Question: Talk about the condition:
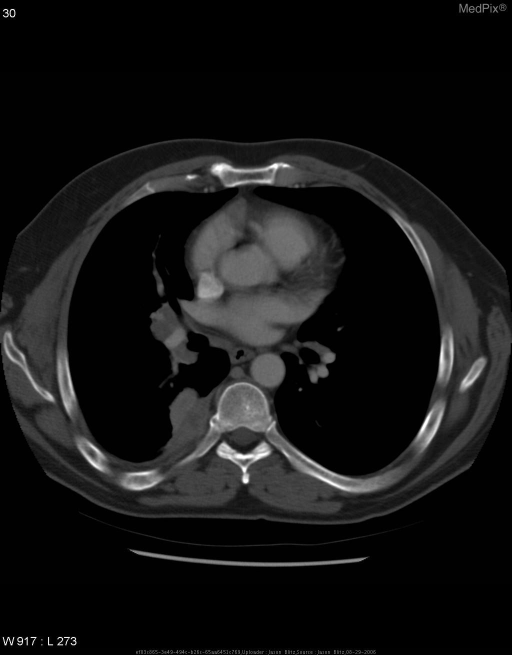
Answer: The disease is discussed as: Chief complaint:

47 y/o male presented in Nov 2005 with pain in right anterior thigh.  X-ray revealed a mass in the femur and adjacent soft tissue.  Partial surgical resection of mass revealed adenocarcinoma.  Subsequent PET scan indicated increased uptake at several locations in the right lung.

Patient had a history of pulmonary nodules dating to 2003/2004.  However a PET conducted in August of 2004 was negative except for minimal uptake in one pulmonary nodule.  Serial X-rays showed no changes in these nodules through mid 2005.

Patient was diagnosed with metastatic adenocarcinoma of the right lung and referred to oncology for radiation and chemotherapy.

PMX:
  •  Nephrolithiasis
  •  Hyperlipidemia

PSHX:
  •  Right neck lymph node resection (benign) at 22 yo
  •  Cholestectomy in 2004

SocHx:
  •  >1PPD for 20 years
  •  No ETOH

FMHX:
  •  Sister (smoker) died of lung cancer in 1979
  •  Sister (non-smoker) died of lunger cancer at 40 yo
  •  Sister (non-smoker) died of lung cancer at 62 yo
  •  Brother (smoker) diagnosed with head and neck cancer 2006

Meds:
  •  Percocet

Allergies:
  •  Aspirin - upset stomach

Chest and abdominal CT on 13 April 2006 revealed the following in comparison with an August 2004 chest and abdominal CT:
  •  Progression of right hilar adenopathy and enlargement of the pleural-based soft tissue mass along the posteromedial aspect of the right lower lobe.
  •  Pulmonary parenchyma demonstrates enlargement of multiple
right lower lobe pulmonary nodules.
  •   The pancreas, spleen, adrenal glands, and kidneys are normal.
  •   Soft tissue in the bilateral gluteal regions are normal.

Chest and abdomal CT on 16 August 2006 after 4 months of chemotherapy and radiation revealed the following in comparison with the 13 April 2006 study:
  •   Subcarinal lymphadenopathy is demonstrated and increased from previous study.
  •   Associated rib destruction is demonstrated.
  •   Associated endobronchial narrowing is demonstrated extending to the right lower lobe.
  •   No pulmonary nodules are seen in the left lung.
  •   Interval development of bilateral adrenal masses.
  •   Soft tissue masses are demonstrated within the mesentery.
  •   Interval development of right gluteal mass.

Conclusion:
Continued agressive development and growth of metastases are demonstrated between April 2006 and August 2006 chest and abdominal CTs.  This represents a failure of radiation and chemotherapy with future remission unlikely.